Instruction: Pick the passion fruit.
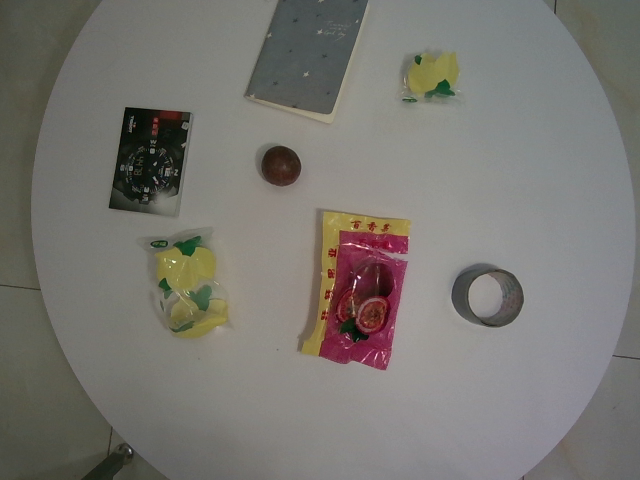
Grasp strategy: vertical